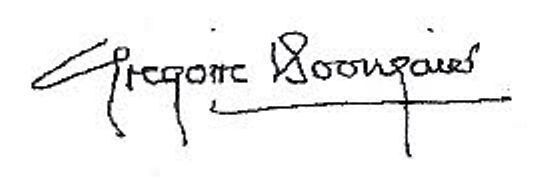
Signature of: gregoire boonzaier